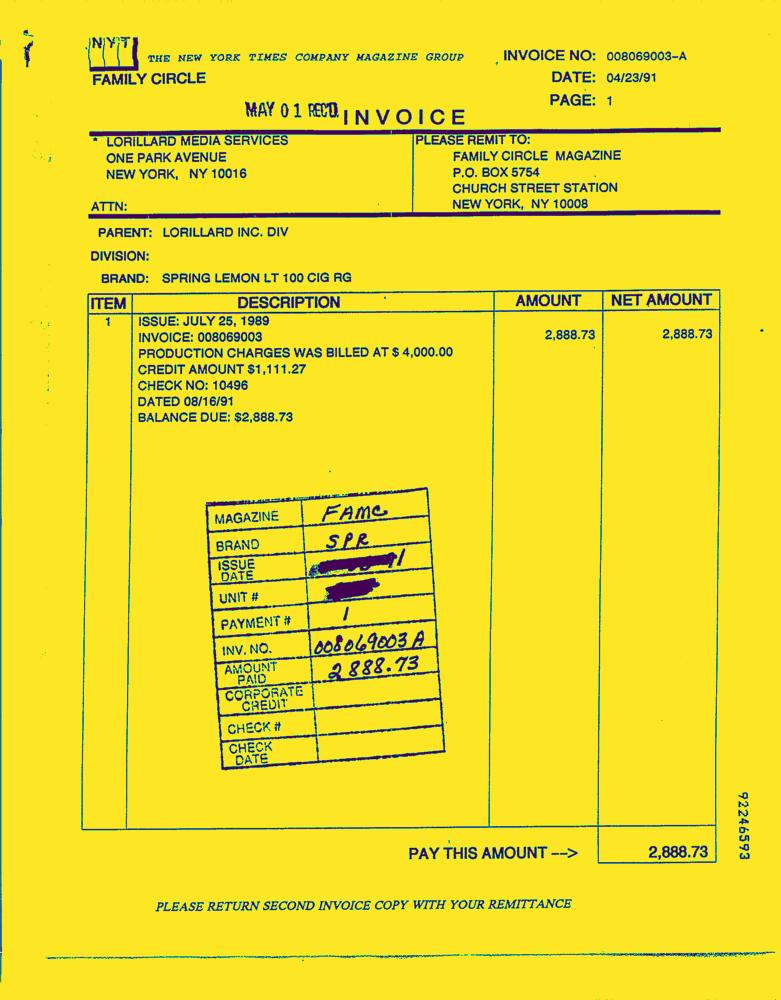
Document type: Invoice-Doc